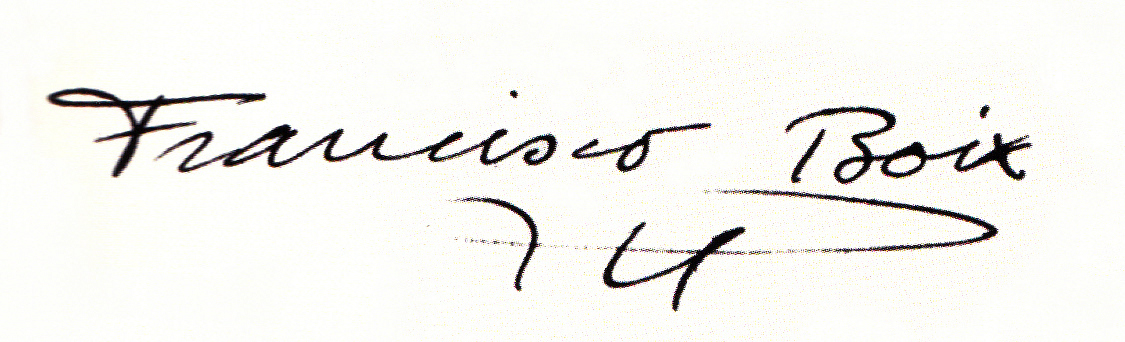
Signature of: francisco boix